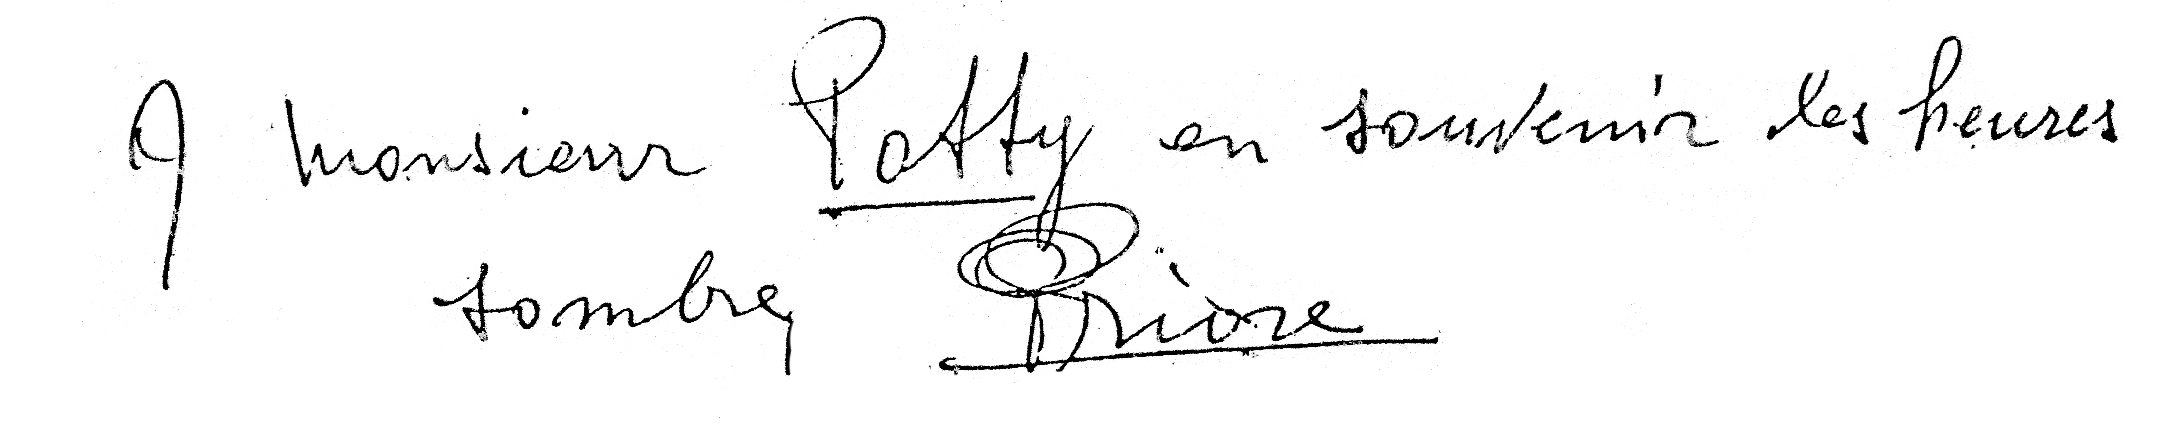
Signature of: antoine prioré